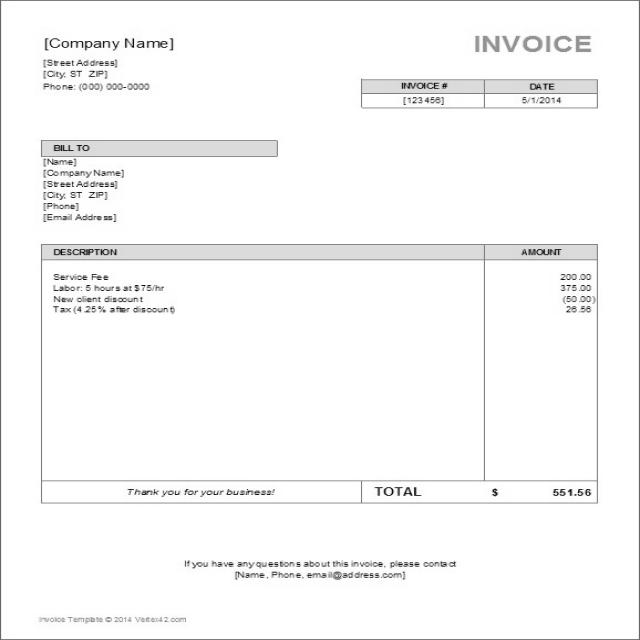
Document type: Invoice